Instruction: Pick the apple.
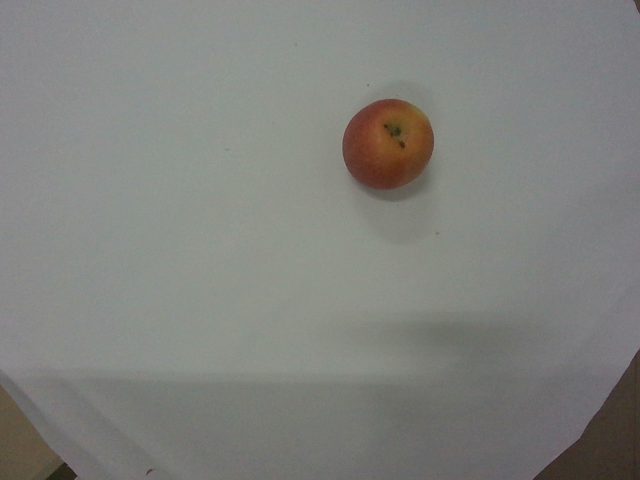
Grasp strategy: vertical